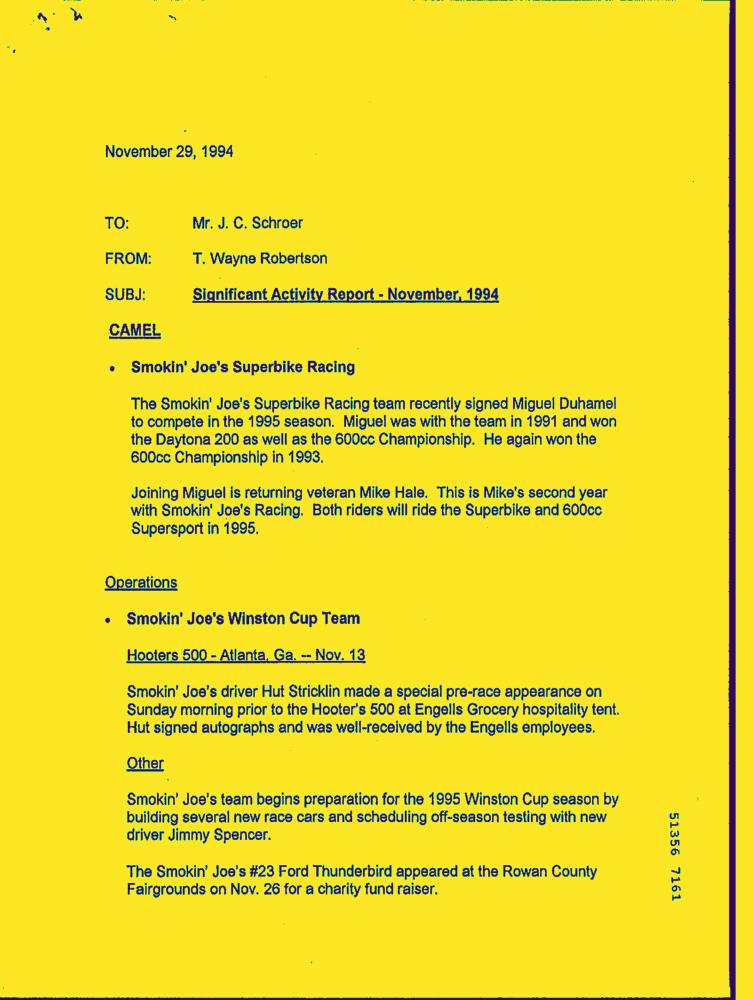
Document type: Letter-Doc